Question: What is the earliest payment due date mentioned in the document?
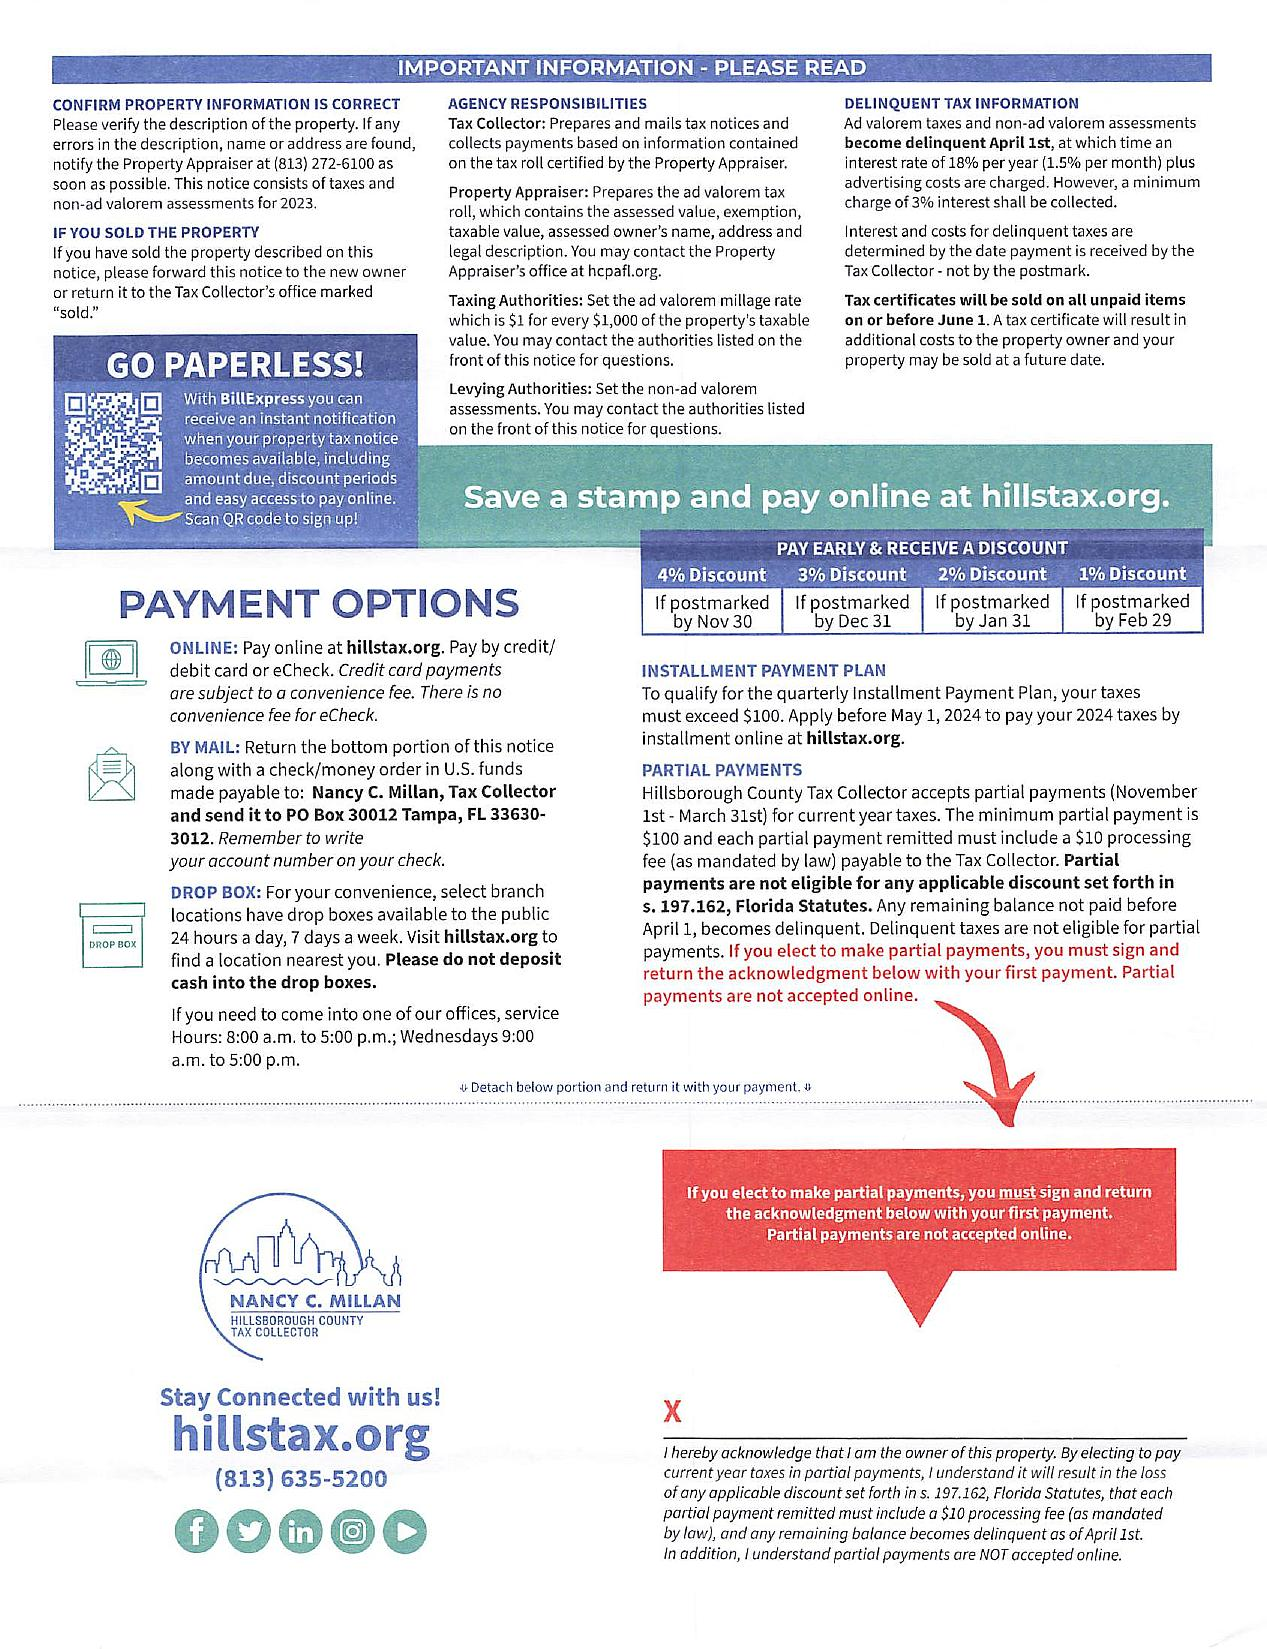
Answer: "By Nov 30 for 4% discount, By Dec 31 for 3% discount, By Jan 31 for 2% discount, By Feb 29 for 1% discount"